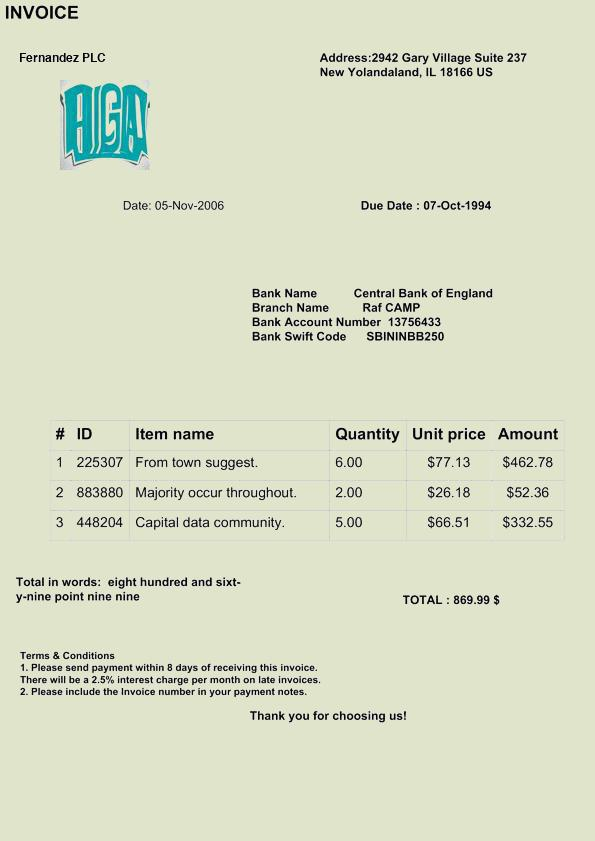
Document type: Invoice